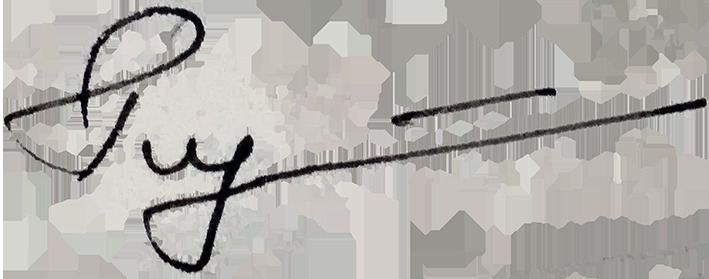
Signature of: valerii pustovoitenko